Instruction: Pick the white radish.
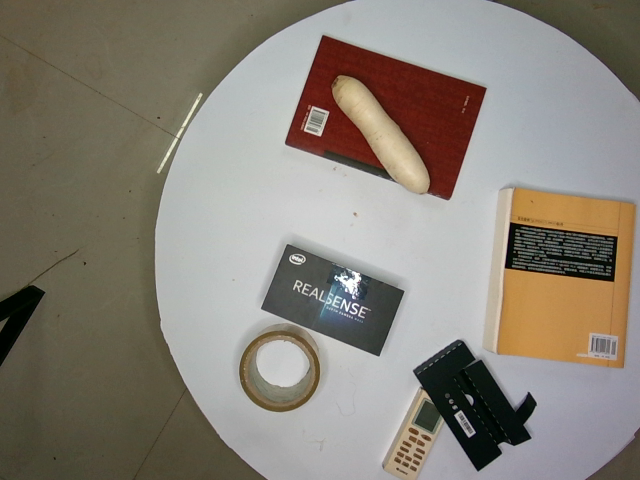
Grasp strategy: vertical